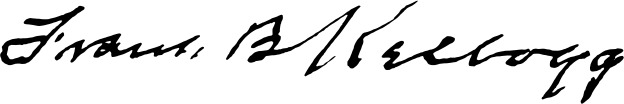
Signature of: frank b kellogg